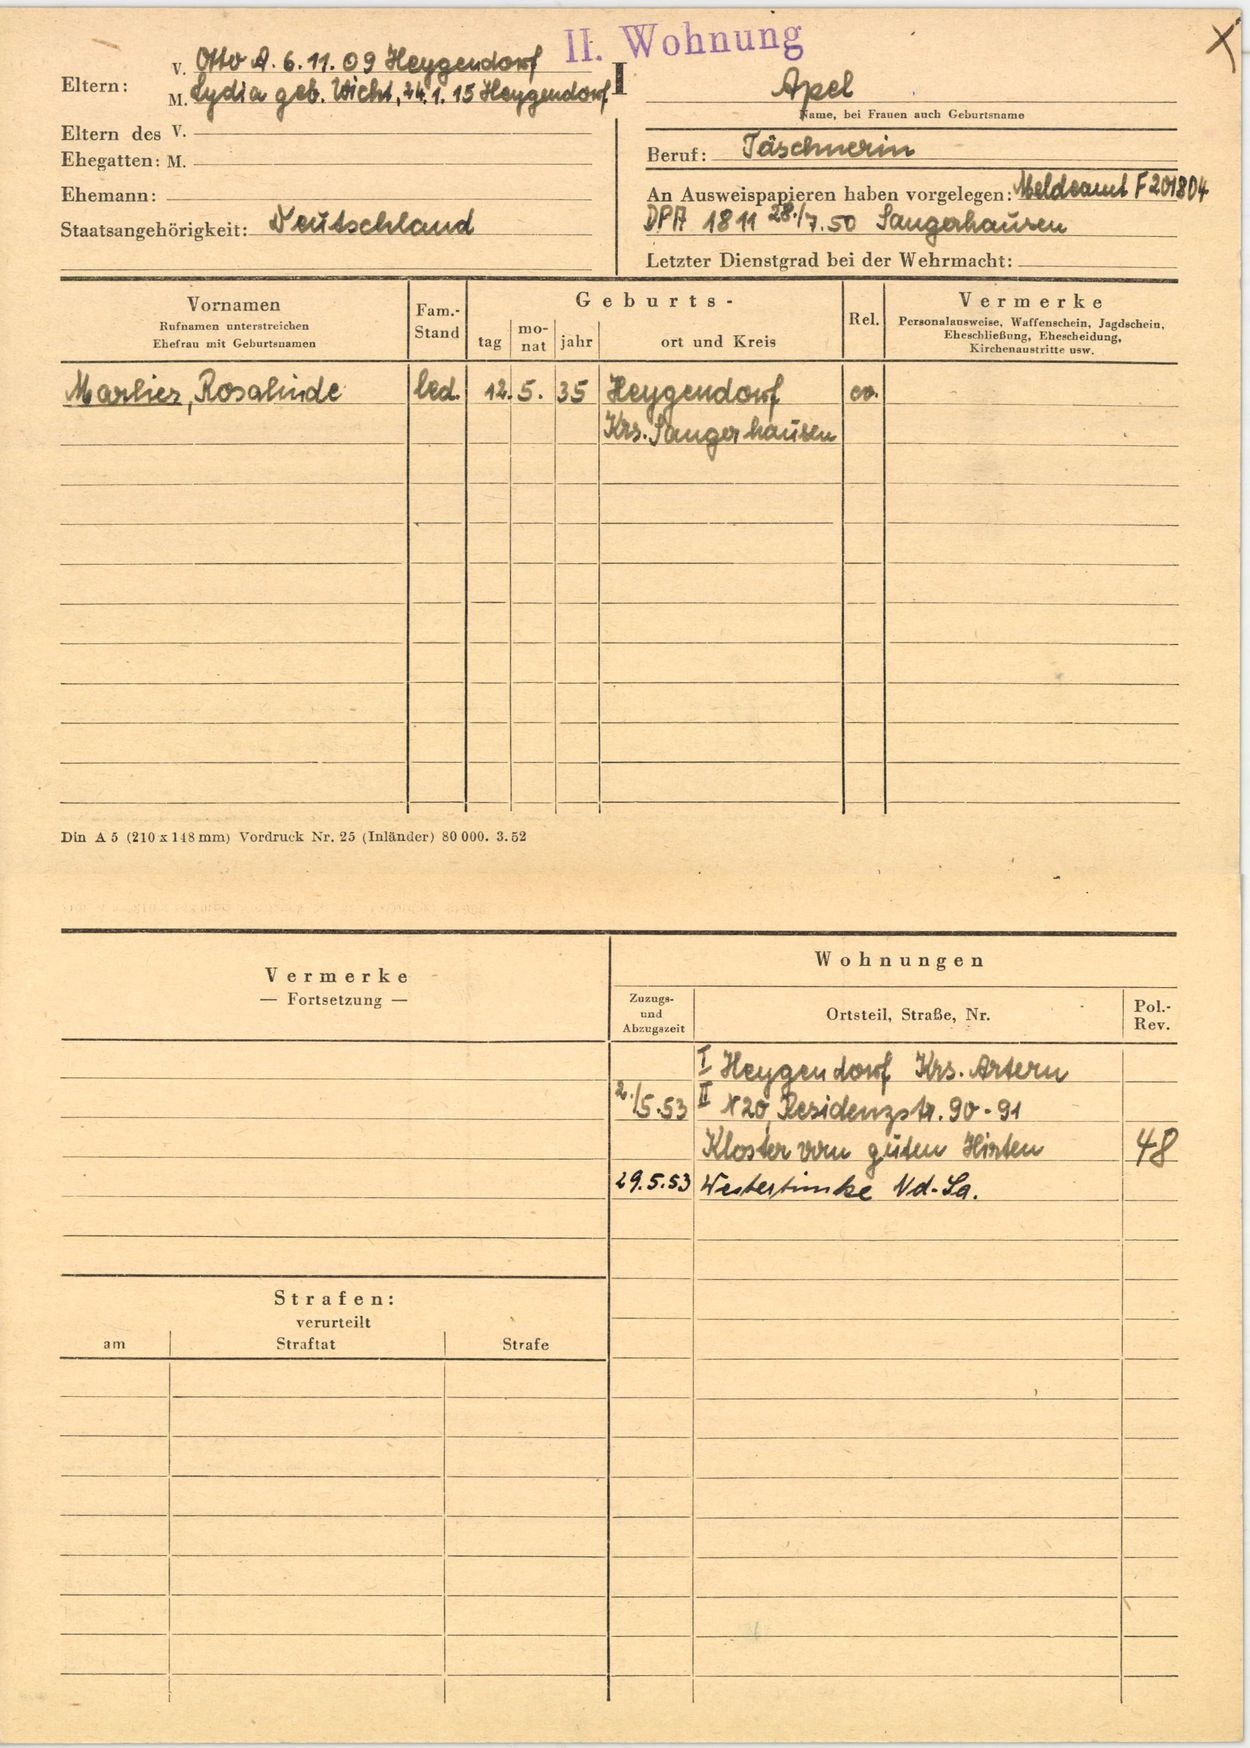
Apel